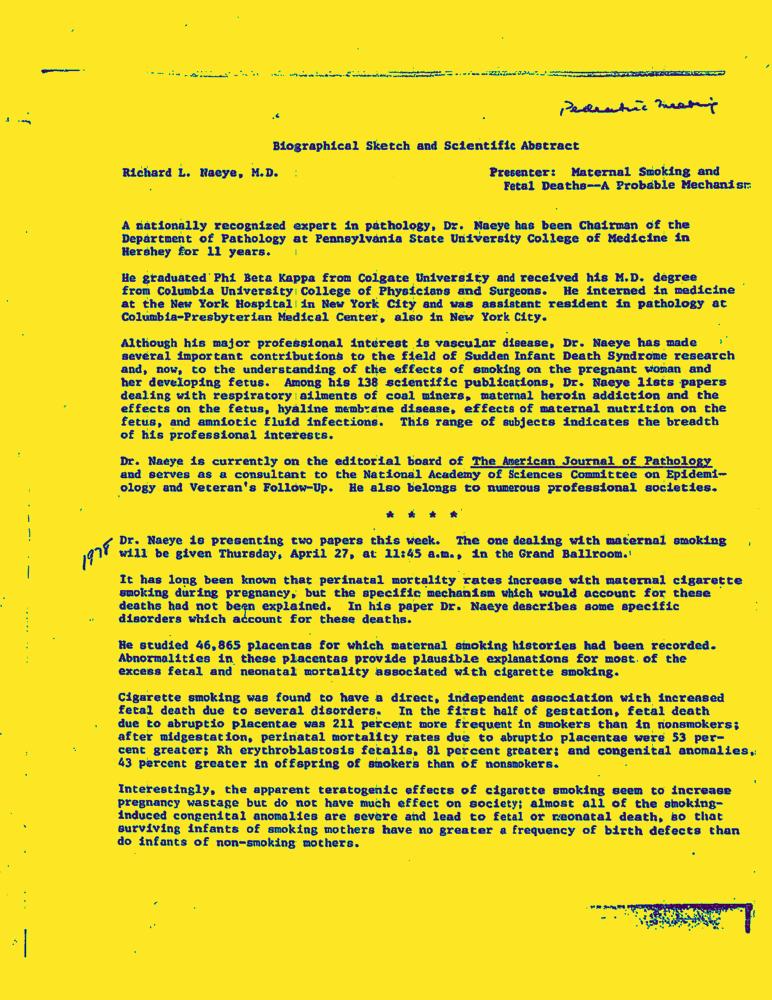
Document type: Resume-Doc